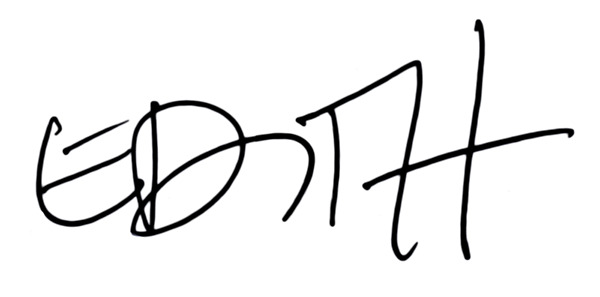
Signature of: édith grattery